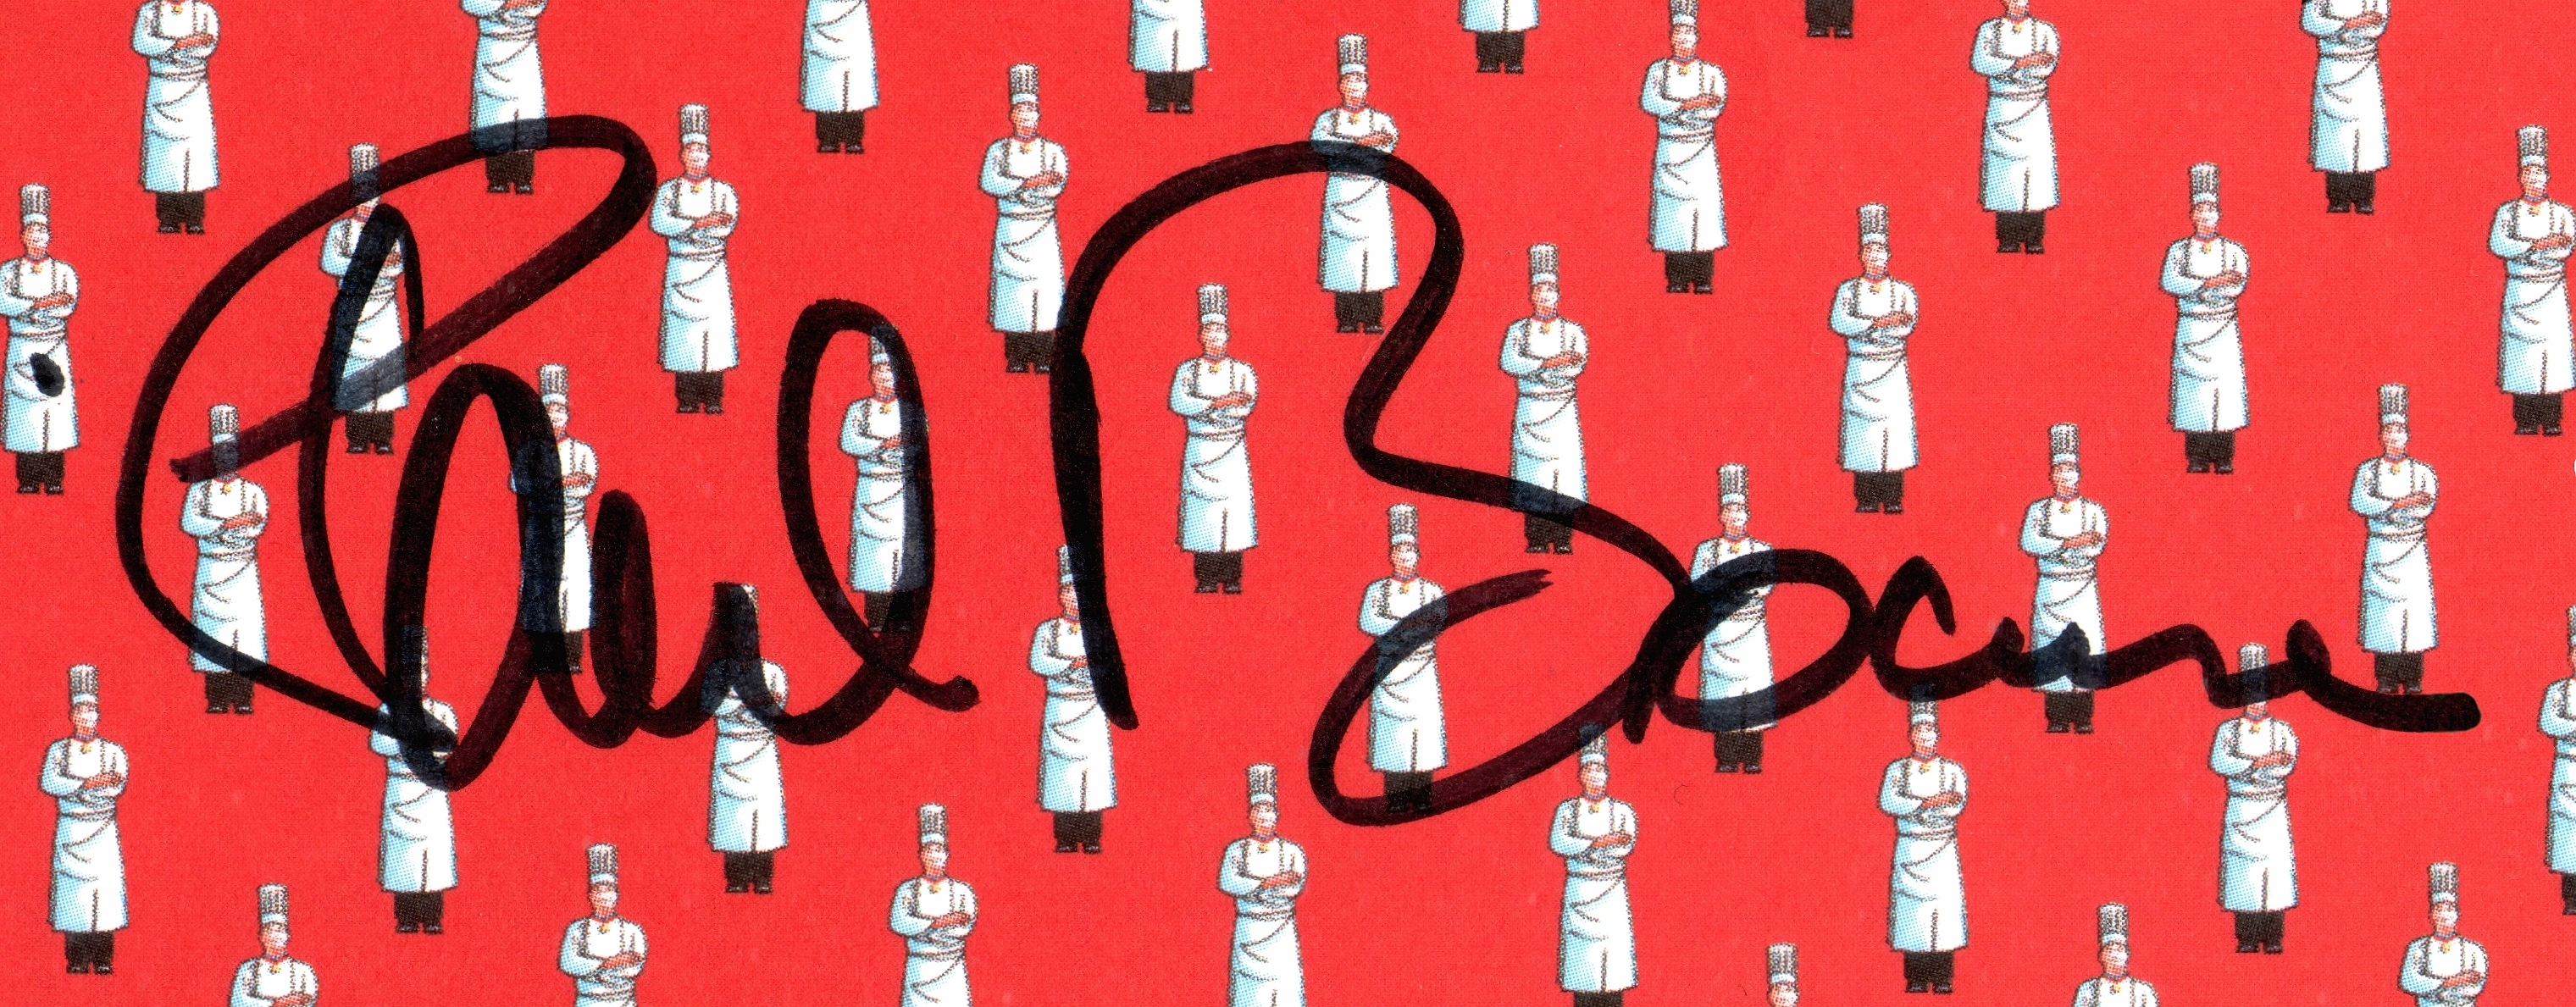
Signature of: paul bocuse